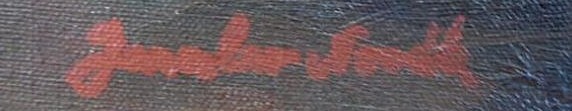
Signature of: jaroslav novák